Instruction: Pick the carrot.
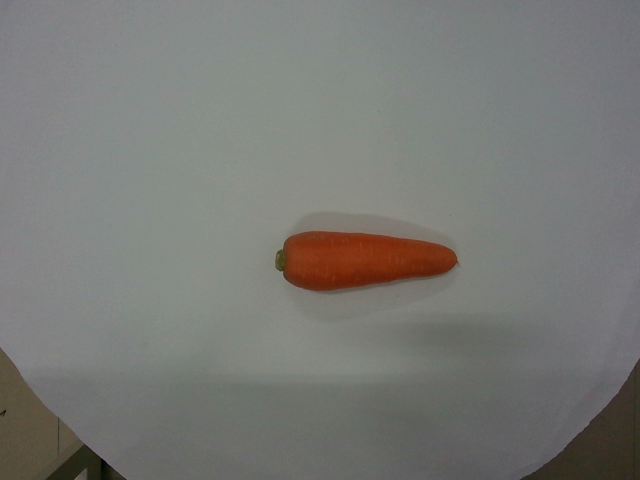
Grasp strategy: vertical